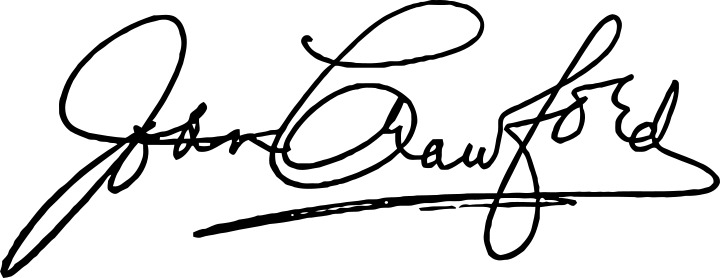
Signature of: joan crawford